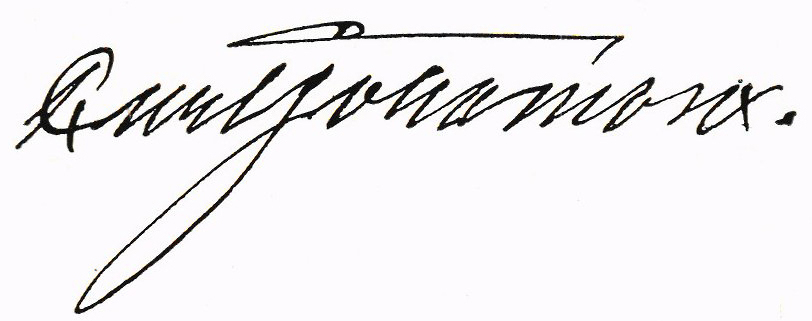
Signature of: carl johanson